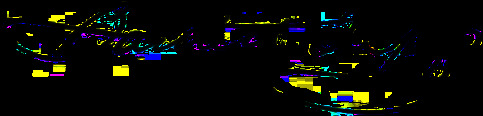
Signature of: bartlett tripp